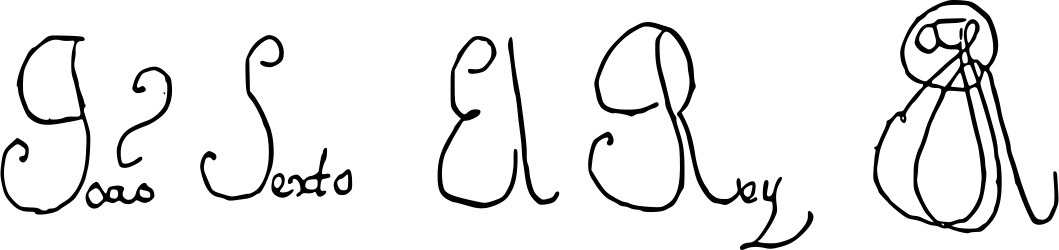
Signature of: john vi of portugal